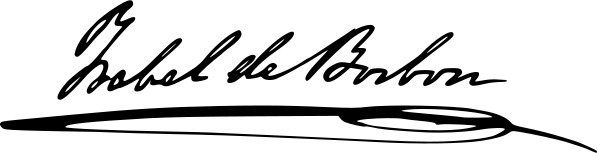
Signature of: isabella ii of spain